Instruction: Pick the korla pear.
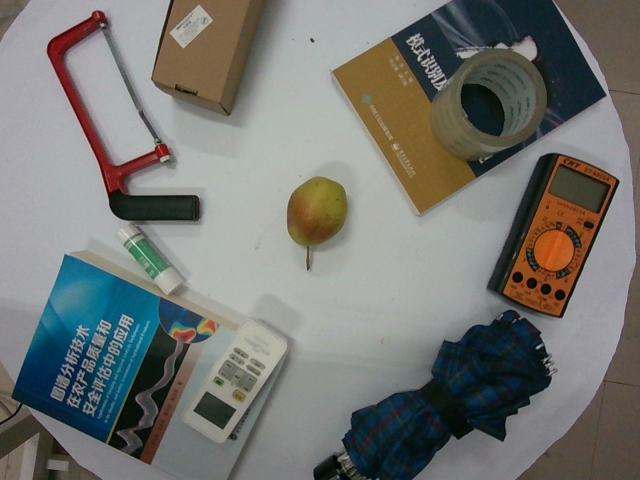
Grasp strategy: vertical